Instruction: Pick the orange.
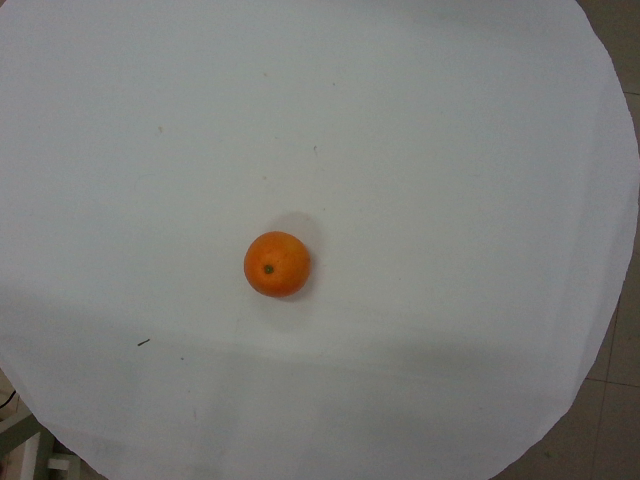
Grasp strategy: vertical